Question: What are the imaging findings?
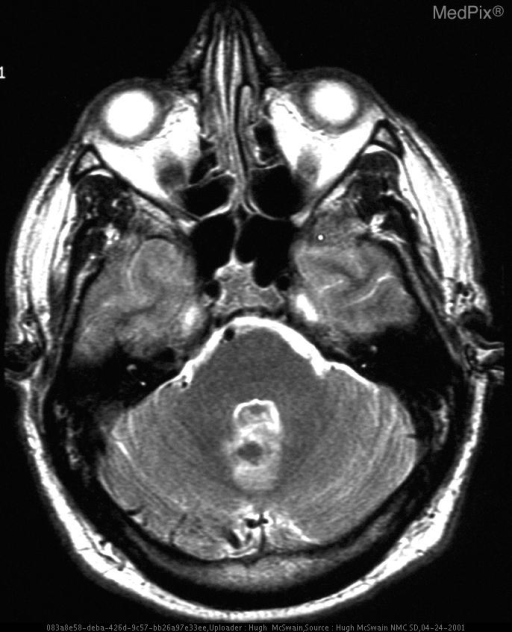
Answer: The imaging shows NCHCT demonstrates hemorrhage in the lateral ventricles and the fourth ventricle with intraparenchymal hemorrhage adjacent to this in the right cerebellum.  MRI demonstrates  multiple flow voids in the right cerebellum which enhance on post gadolinium images.  Angiography demonstrates right PICA aneurysm with a cerebellar AVM. MRI demonstrates multiple flow voids in the right cerebellum with a dilated serpentine flow void..